Question: By what date must an appeal be filed according to the document?
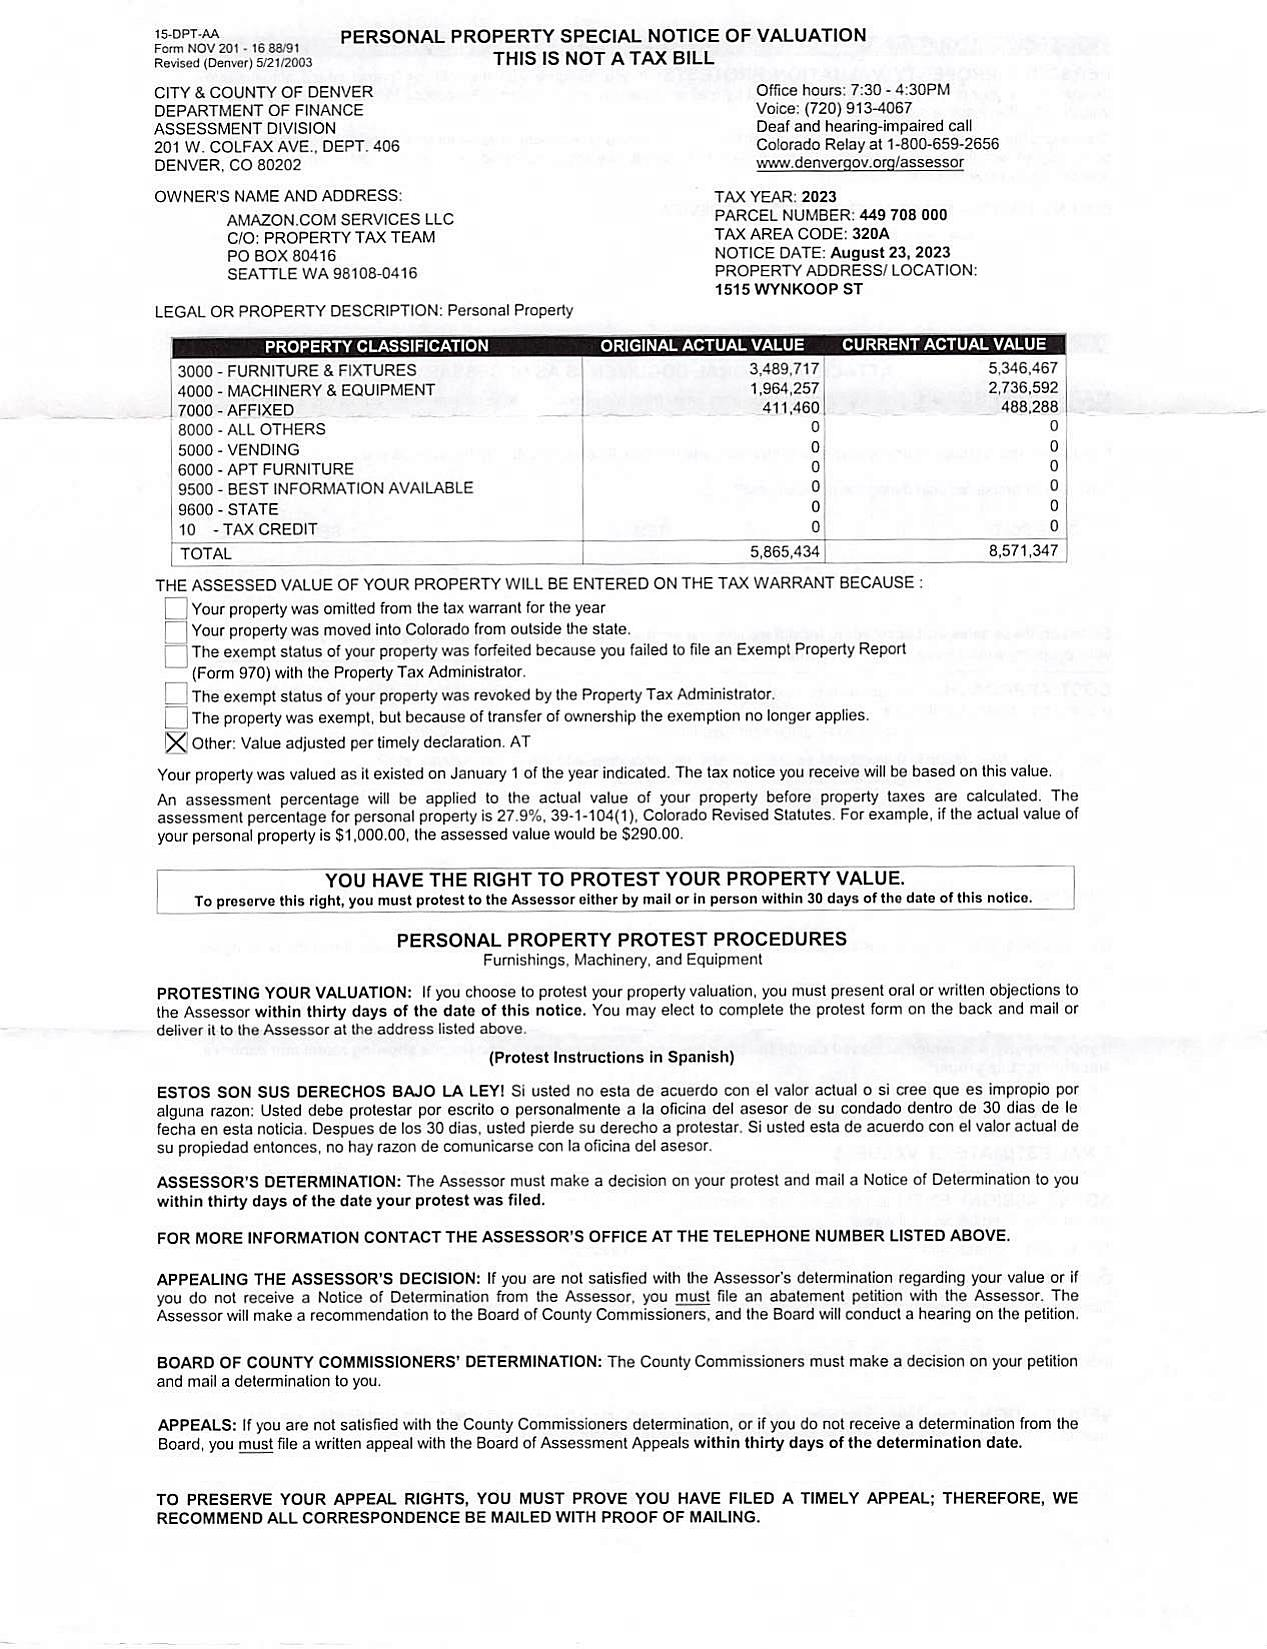
Answer: "30 days from the date of this notice"